Question: What could the diagnosis suggest?
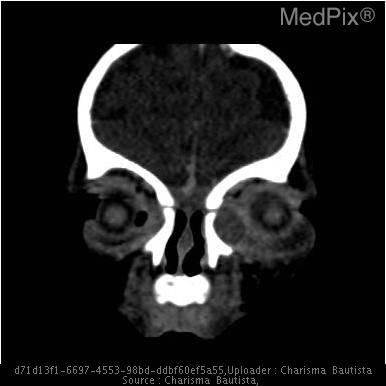
Answer: The possible diagnosis includes • 	Dacryocystocele with or without dacryocystitis
• 	Periorbital cellulitis
• 	Orbital cellulitis
• 	Meningocele
• 	Encephalomeningocele
• 	Hemangioma
• 	Dermoid cyst
• 	Glioma.